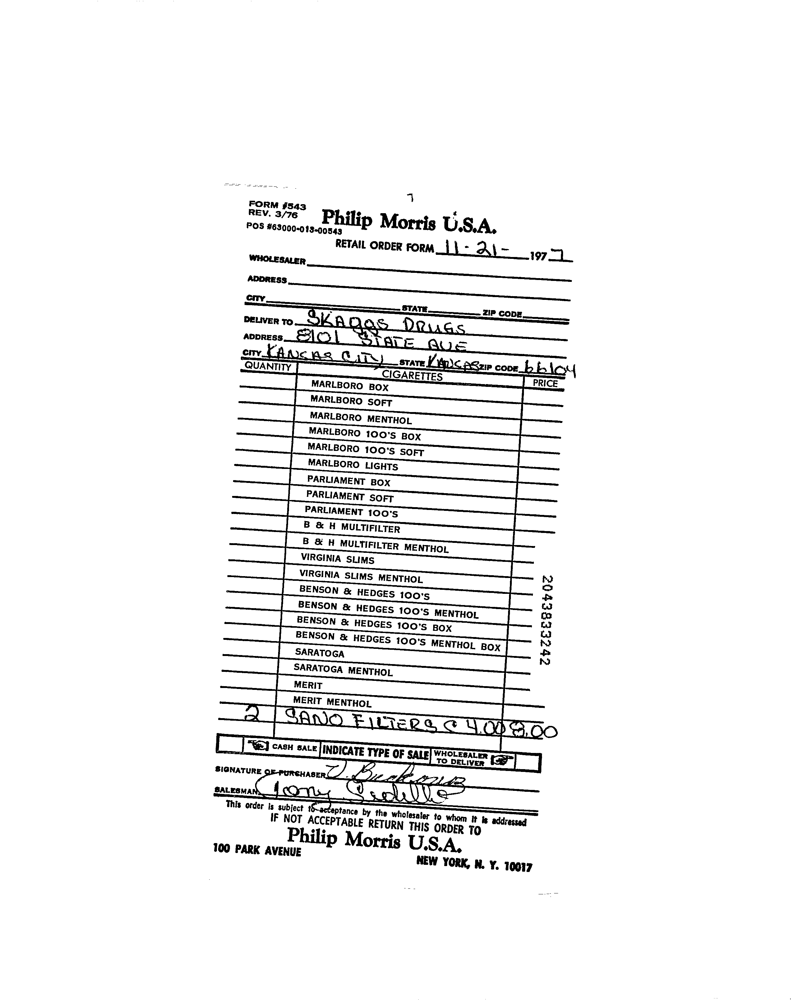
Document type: Invoice